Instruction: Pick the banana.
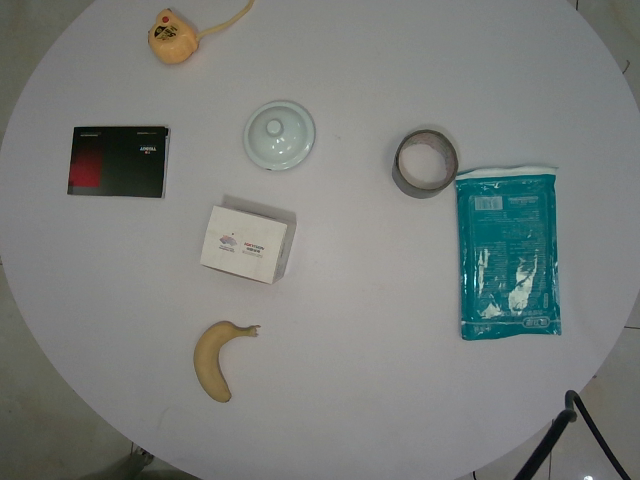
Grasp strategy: vertical